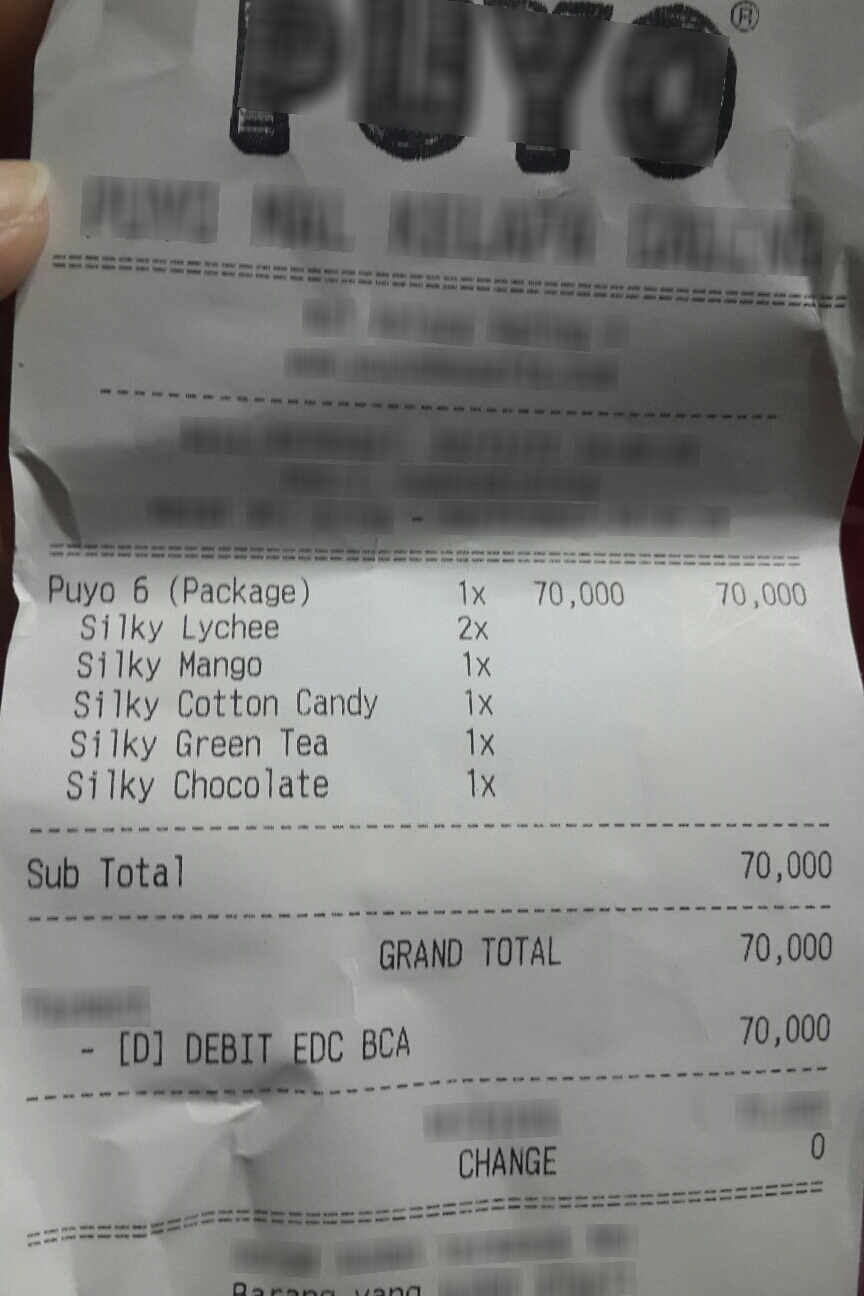
Number of items: 6
Subtotal: 70,000
Total: 70,000
OCR text regions:
text: GRAND
text: TOTAL
text: 70,000
text: [D]
text: DEBIT
text: EDC
text: BCA
text: 70,000
text: 0
text: CHANGE
text: Puyo
text: 6
text: (Package)
text: 1x
text: 70,000
text: 70,000
text: Si1ky
text: Lychee
text: 2x
text: Si1ky
text: Mango
text: 1x
text: Si1ky
text: Cotton
text: Candy
text: 1x
text: Si1ky
text: Green
text: Tea
text: 1x
text: Si1ky
text: Chocolate
text: 1x
text: Sub
text: Total
text: 70,000